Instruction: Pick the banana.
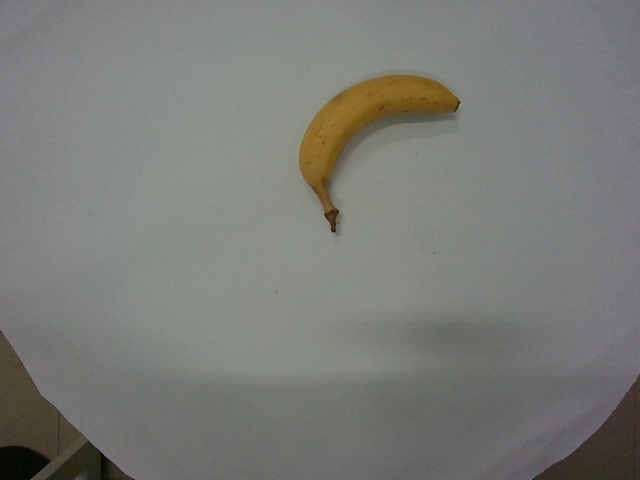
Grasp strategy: vertical